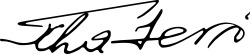
Signature of: talat xhaferi